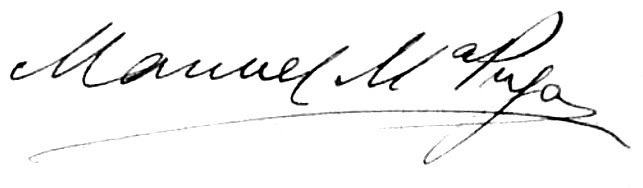
Signature of: manuel maria puga y parga